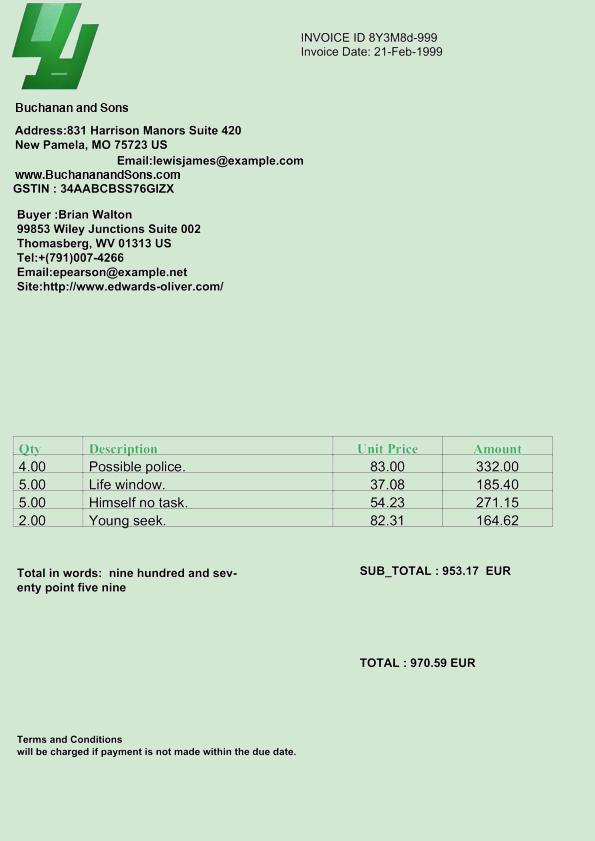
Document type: Invoice